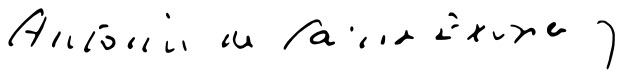
Signature of: antoine de saint exupéry